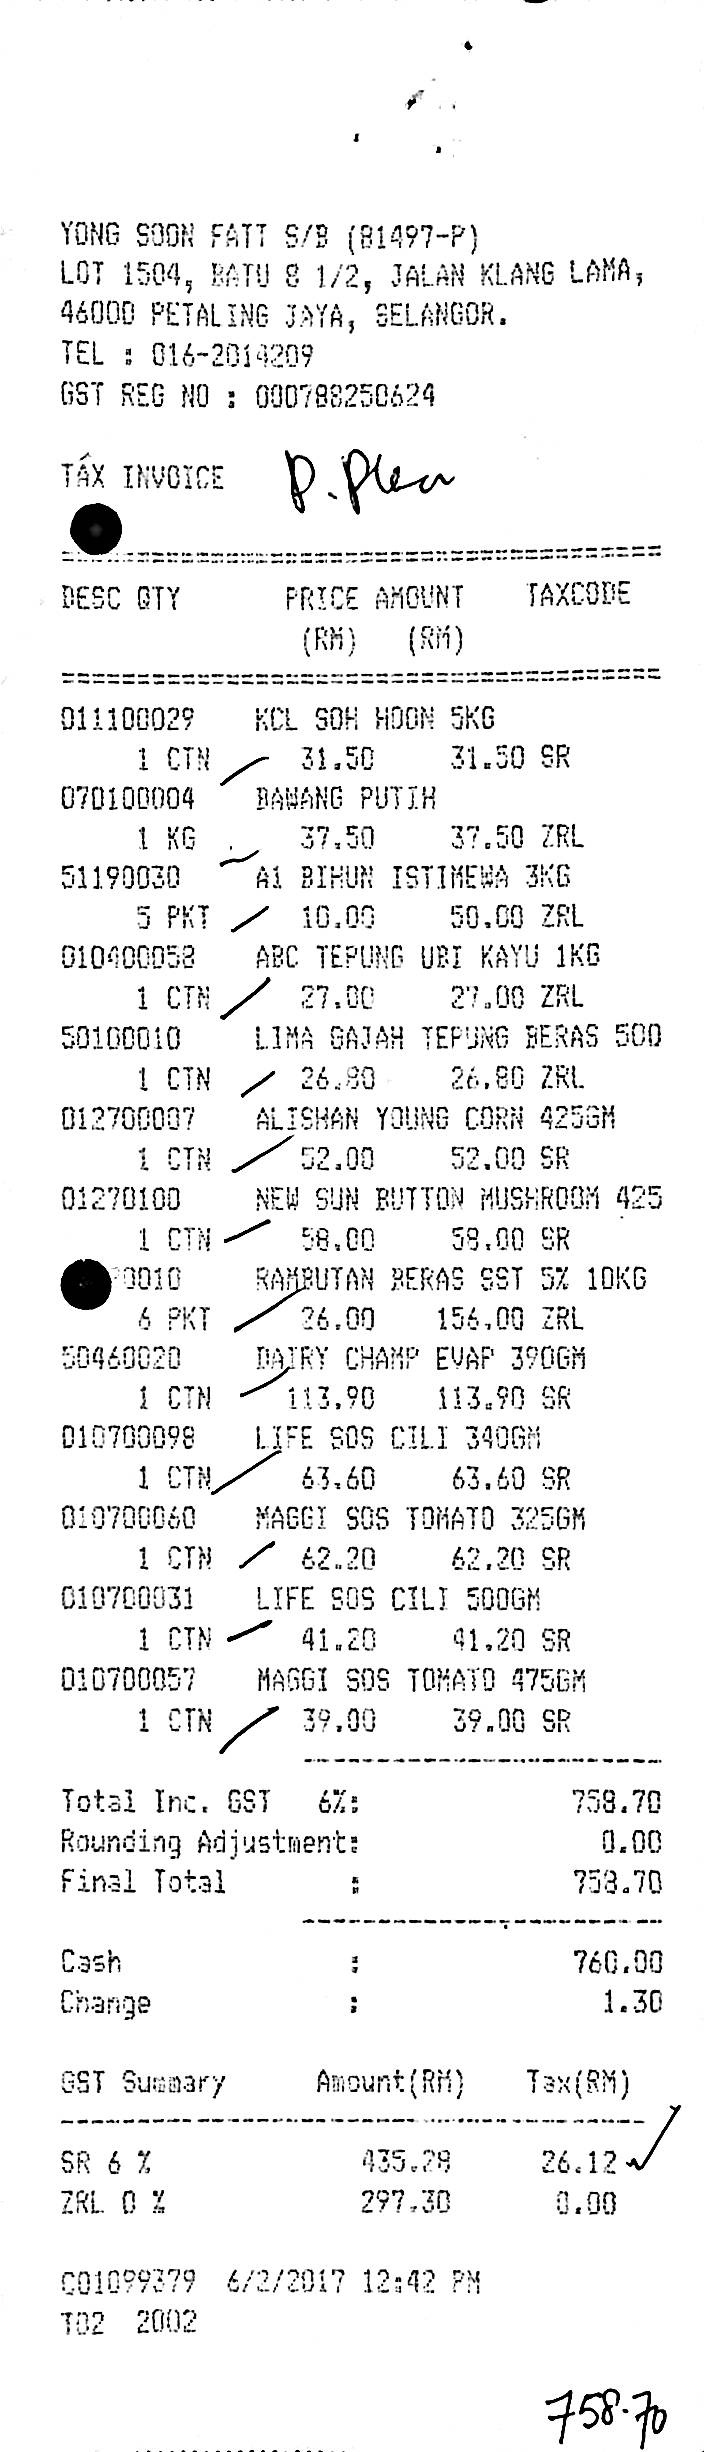
YONG SOON FATT S/B (81497-P)
LOT 1504, BATU 8 1/2, JALAN KLANG LAMA,
46000 PETALING JAYA, SELANGOR.
TEL : 016-2014209
GST REG NO : 000788250624
TAX INVOICE
DESC QTY
PRICE AMOUNT
GST SUMMARY
TAXCODE
(RM)
(RM)
011100029
KCL SOH HOON 5KG
1 CTN
31.50
31.50 SR
AMOUNT(RM)
070100004
BAWANG PUTIH
1 KG
37.50
37.50 ZRL
TAX(RM)
51190030
A1 BIHUN ISTIMEWA 3KG
5 PKT
10.00
50.00 ZRL
SR 6 %
010400058
ABC TEPUNG UBI KAYU 1KG
1 CTN
27.00
27.00 ZRL
435.28
50100010
LIMA GAJAH TEPUNG BERAS 500
1 CTN
26.80
26.80 ZRL
26.12
012700007
ALISHAN YOUNG CORN 425GM
1 CTN
52.00
52.00 SR
ZRL 0 %
01270100
NEW SUN BUTTON MUSHROOM 425
1 CTN
58.00
58.00 SR
297.30
0010
RAMBUTAN BERAS SST 5% 10KG
6 PKT
26.00
156.00 ZRL
0.00
50460020
DAIRY CHAMP EVAP 390GM
1 CTN
113.90
113.90 SR
C01099379
010700098
LIFE SOS CILI 340GM
1 CTN
63.60
63.60 SR
6/2/2017 12:42 PM
010700060
MAGGI SOS TOMATO 325GM
1 CTN
62.20
62.20 SR
T02
010700031
LIFE SOS CILI 500GM
1 CTN
41.20
41.20 SR
2002
010700057
MAGGI SOS TOMATO 475GM
1 CTN
39.00
39.00 SR
1.30
TOTAL INC. GST
6%:
758.70
ROUNDING ADJUSTMENT:
0.00
FINAL TOTAL
:
758.70
CASH
:
760.00
CHANGE
: